Question: What is the filing due date as per the document?
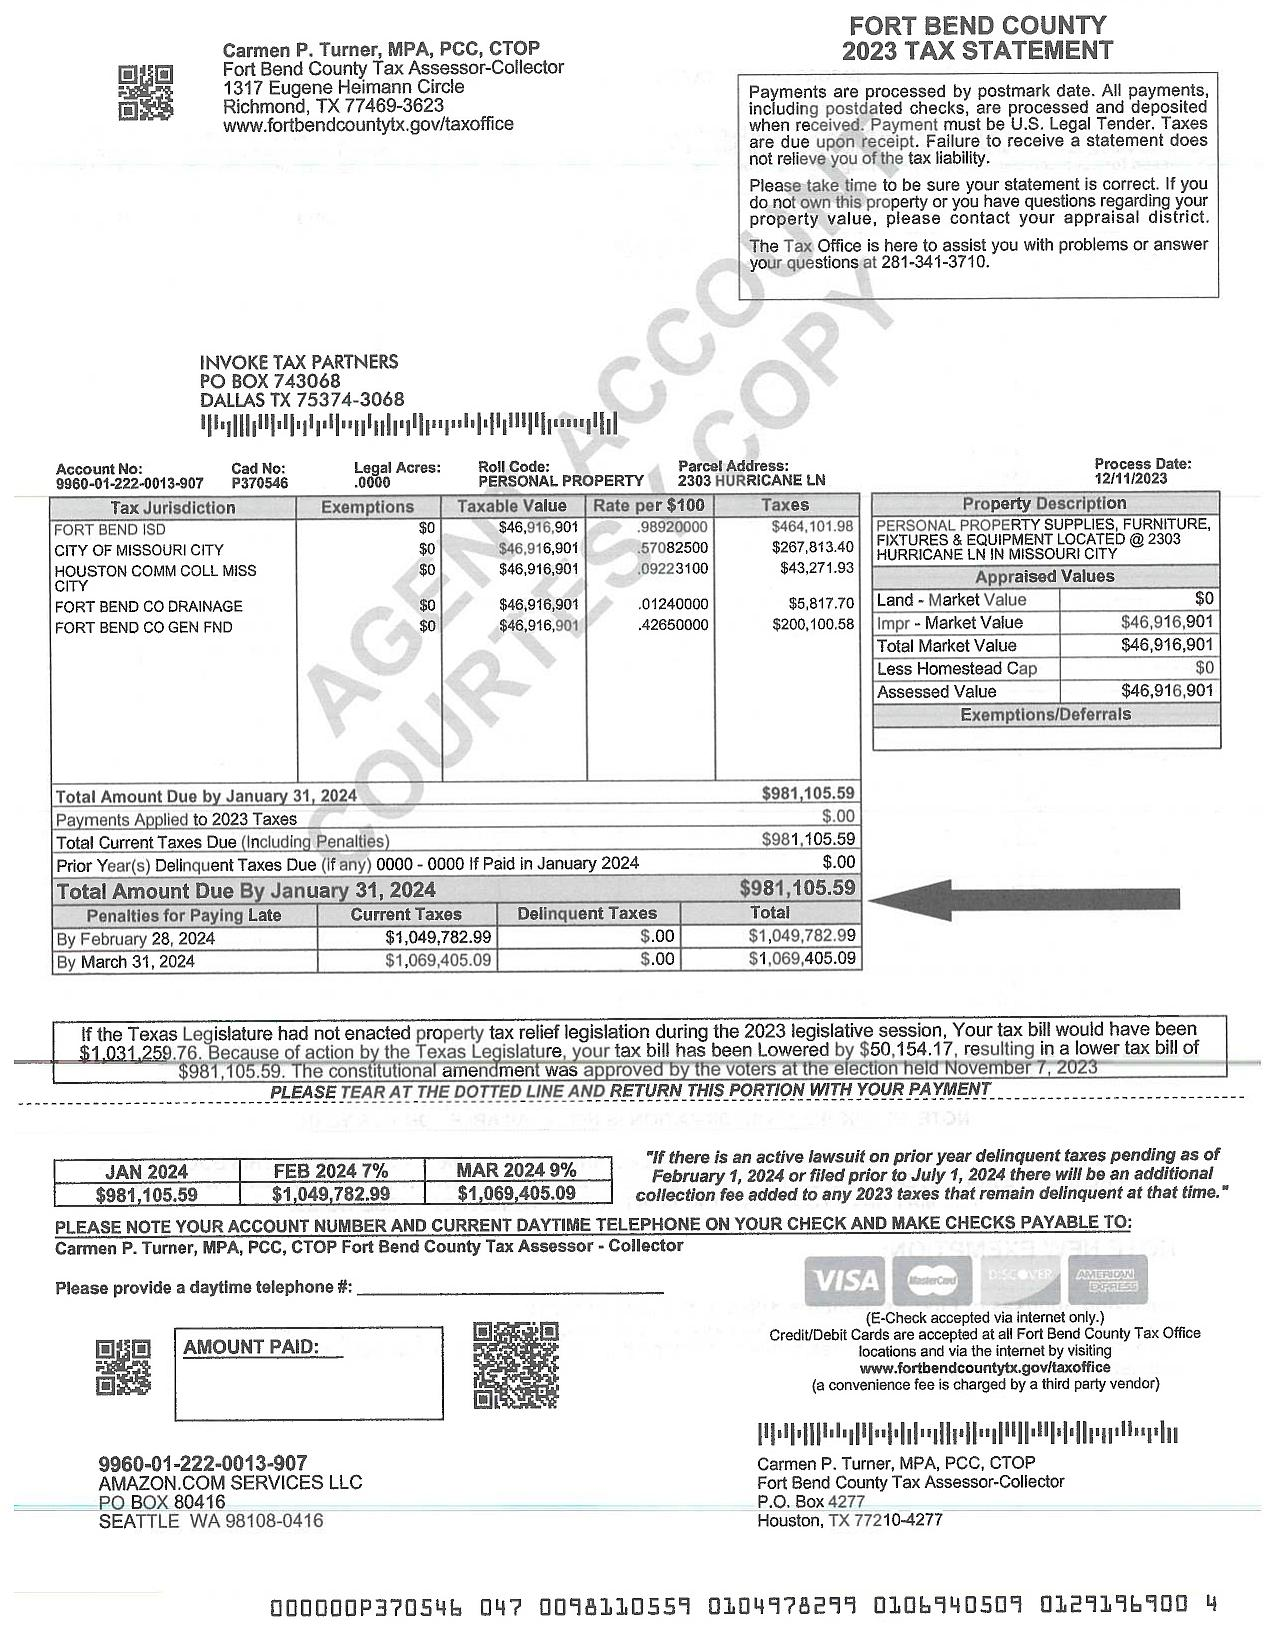
Answer: "31-Jan-24"